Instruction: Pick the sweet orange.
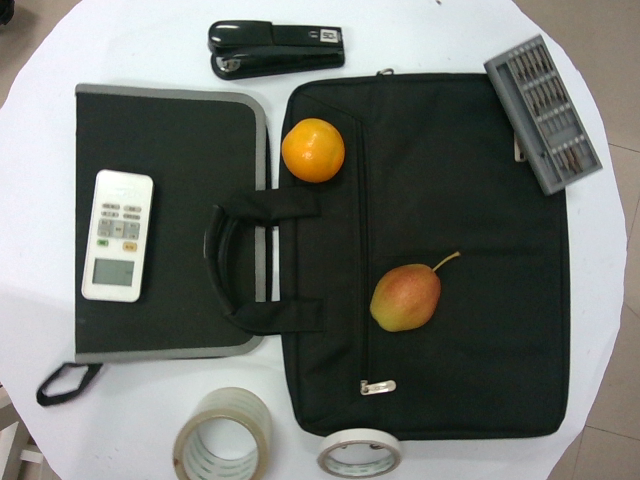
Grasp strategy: vertical